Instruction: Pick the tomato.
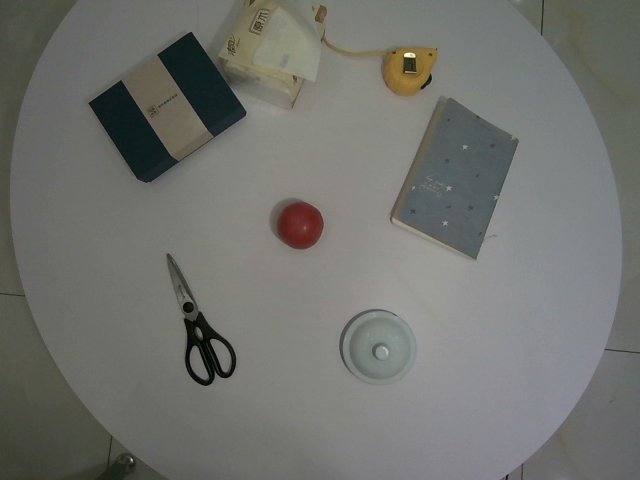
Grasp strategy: vertical